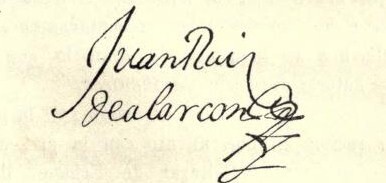
Signature of: juan ruiz de alarcón